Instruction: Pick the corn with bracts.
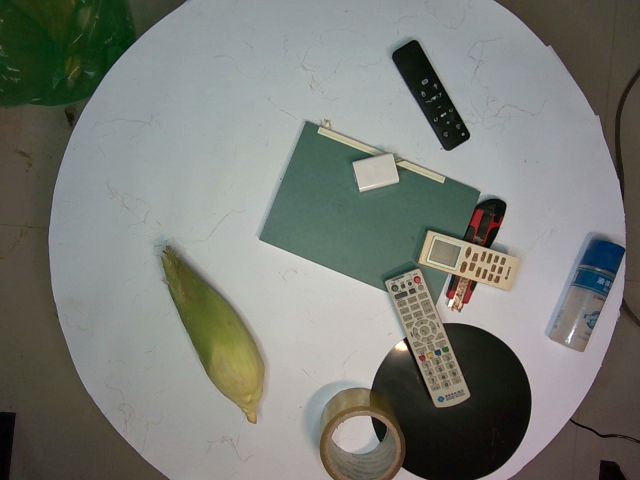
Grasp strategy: vertical